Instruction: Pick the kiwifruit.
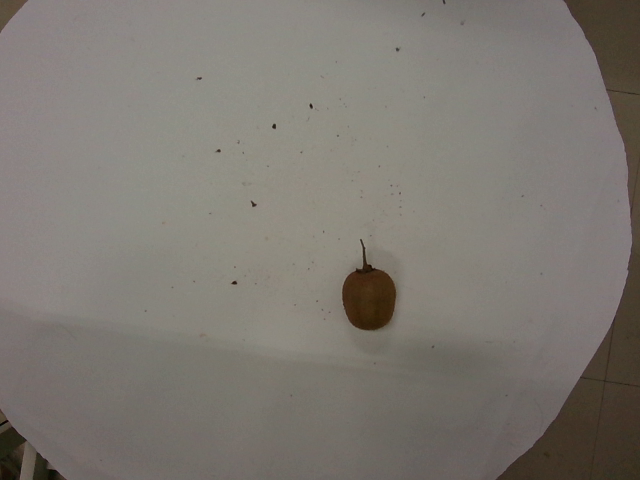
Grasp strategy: vertical